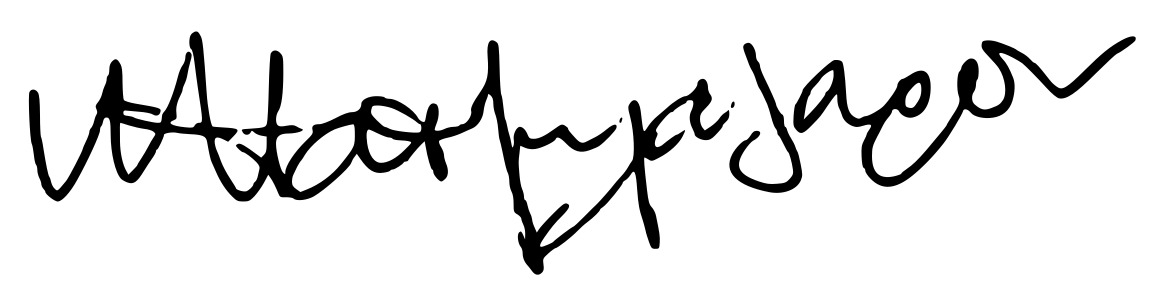
Signature of: matsi hatzilazarou